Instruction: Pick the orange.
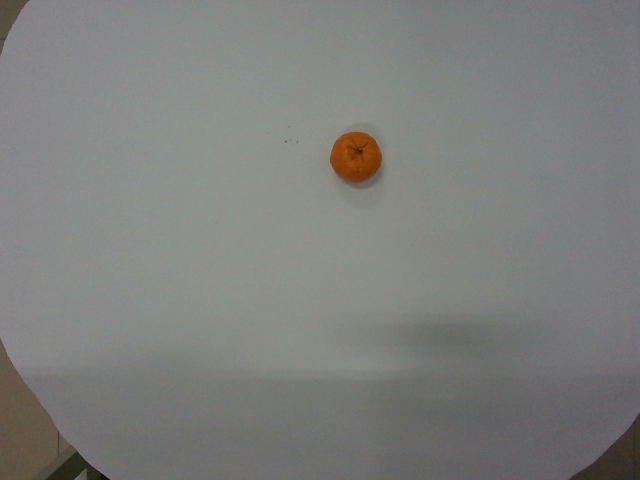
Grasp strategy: vertical